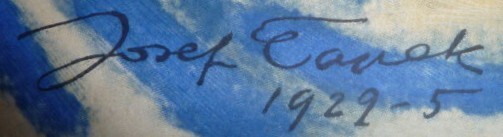
Signature of: josef čapek